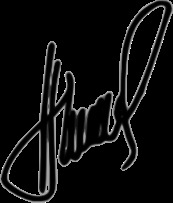
Signature of: nebojša čović